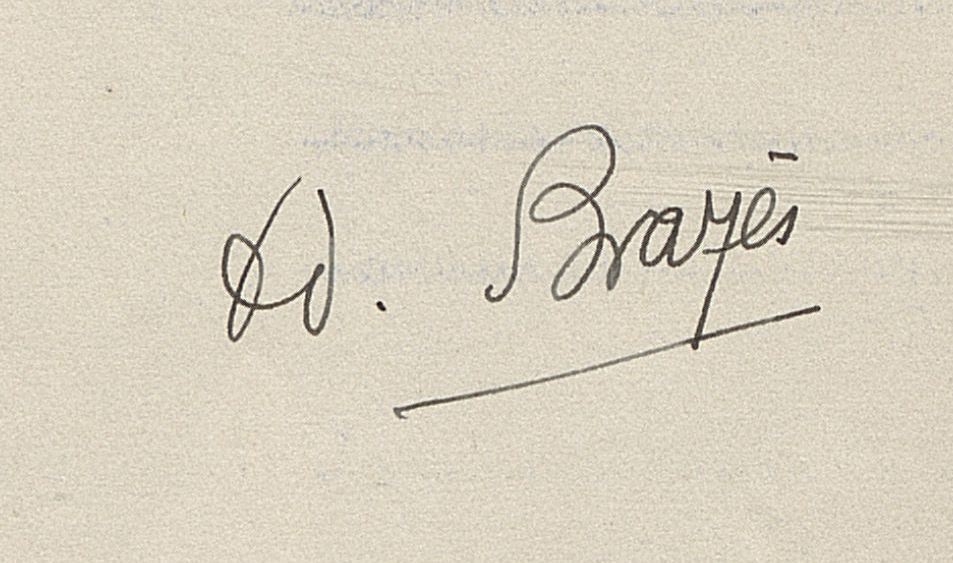
Signature of: edmond brazès